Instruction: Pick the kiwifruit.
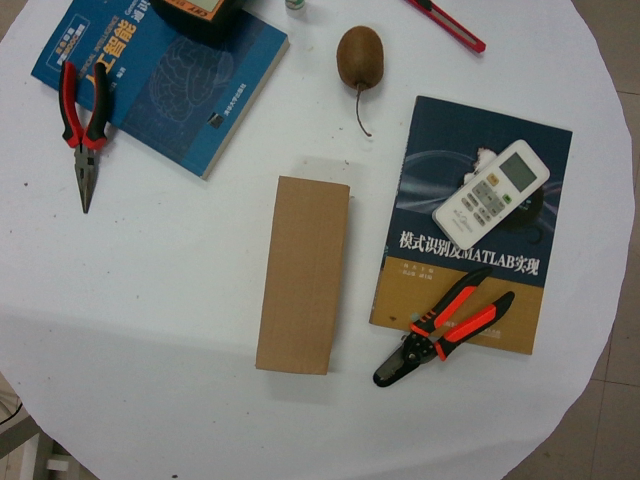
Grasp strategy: vertical